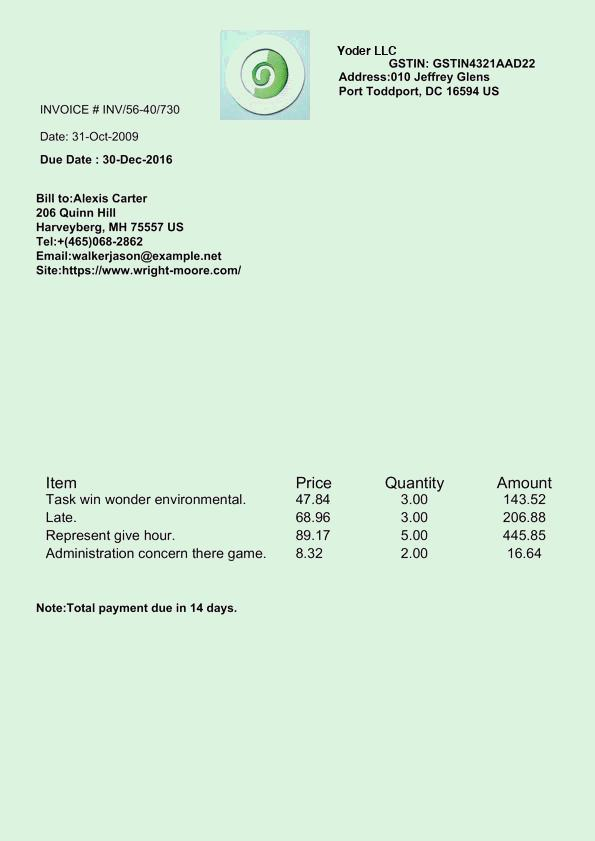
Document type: Invoice